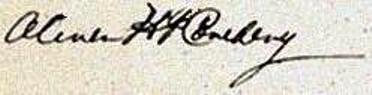
Signature of: oliver cowdery